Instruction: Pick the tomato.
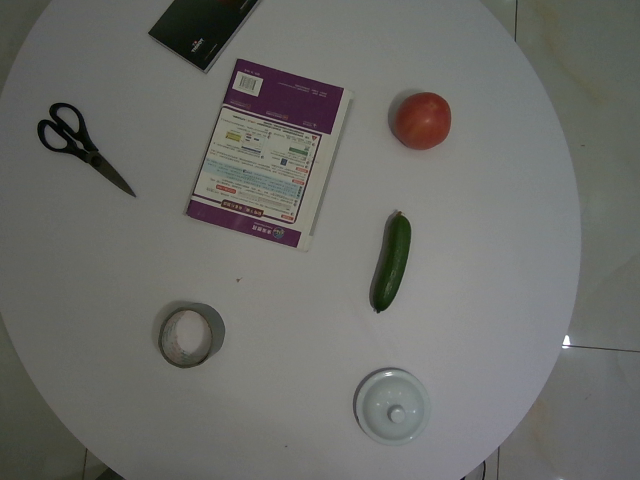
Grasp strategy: vertical